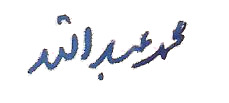
Signature of: muhammad abdullah ghazi